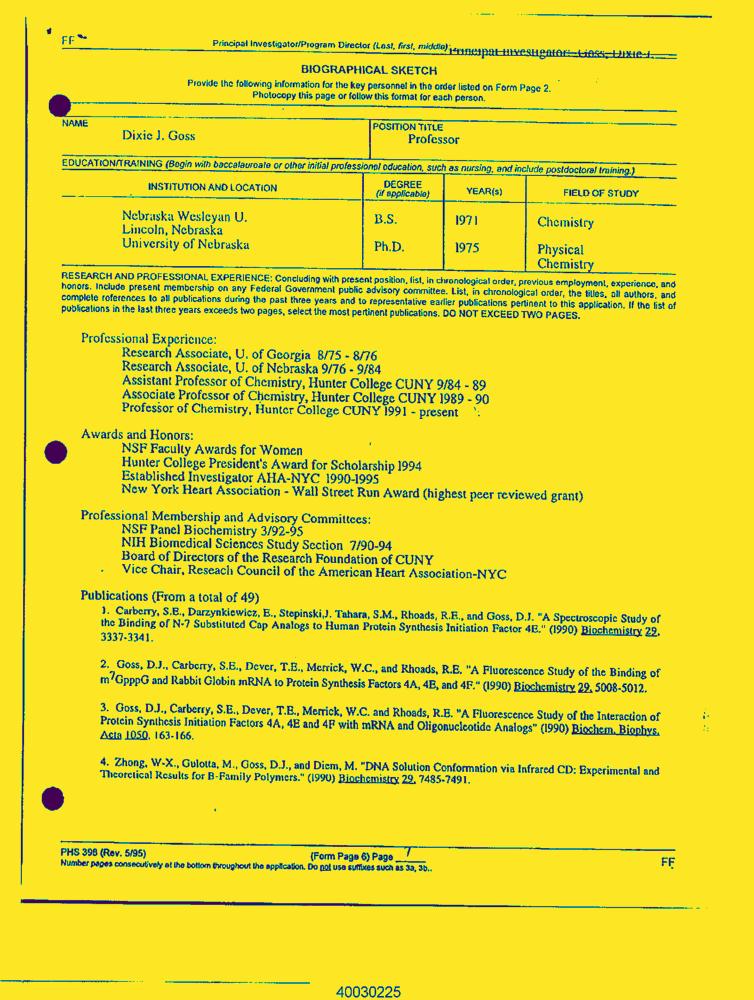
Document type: Resume-Doc